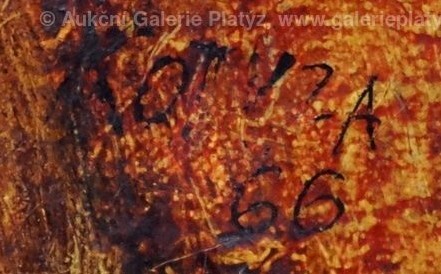
Signature of: vladivoj kotyza